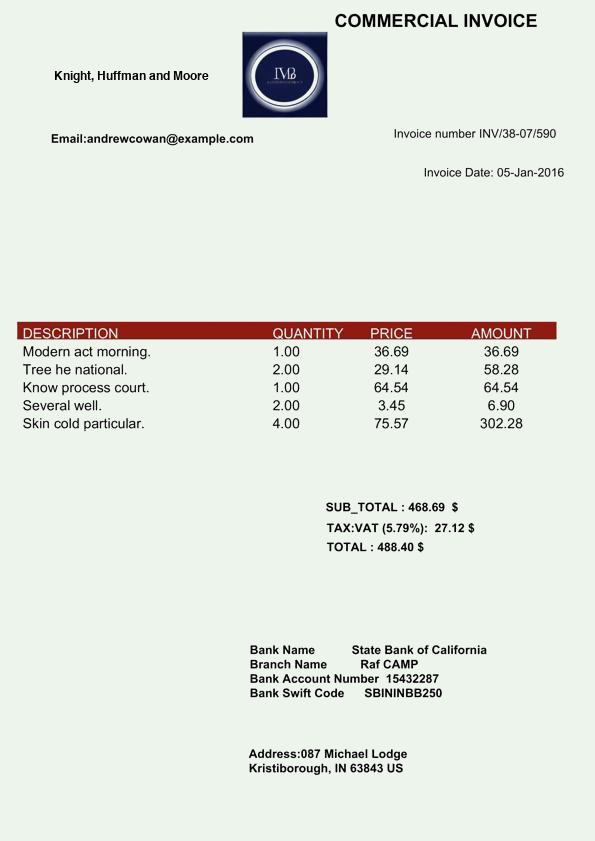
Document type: Invoice